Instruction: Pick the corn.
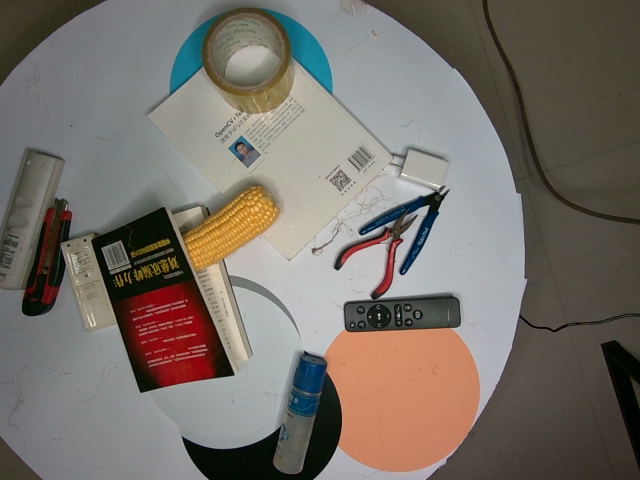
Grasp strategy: vertical